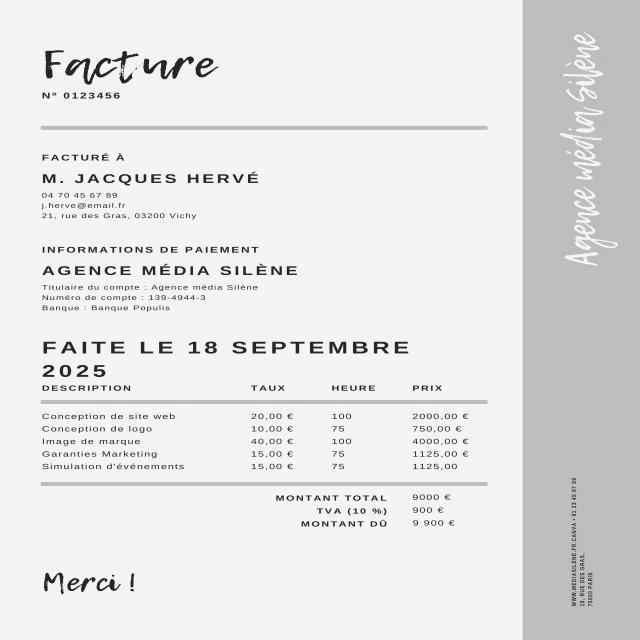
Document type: Invoice